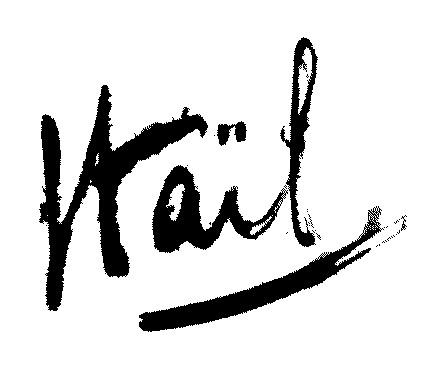
Signature of: nicolas de staël